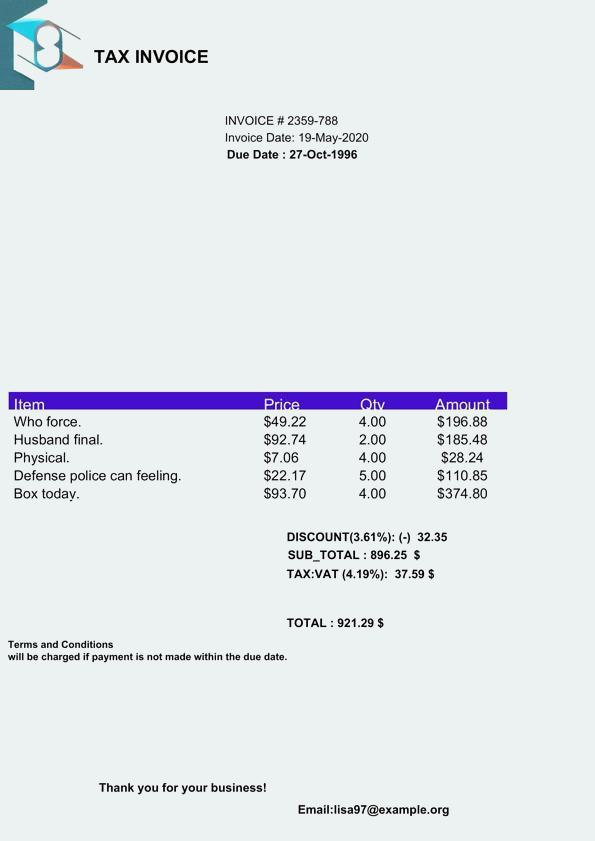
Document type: Invoice